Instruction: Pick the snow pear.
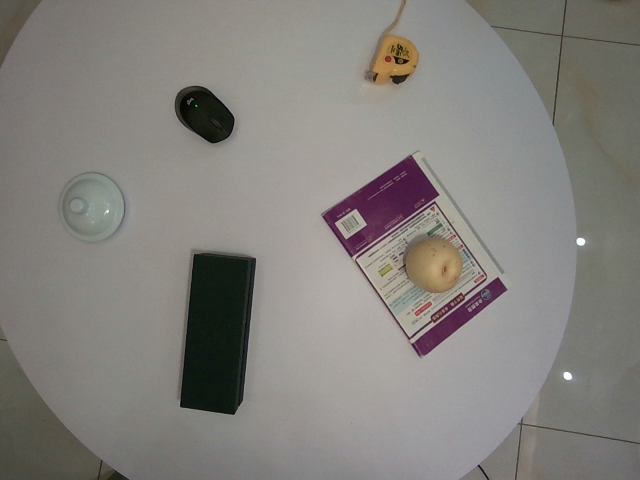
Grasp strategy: vertical